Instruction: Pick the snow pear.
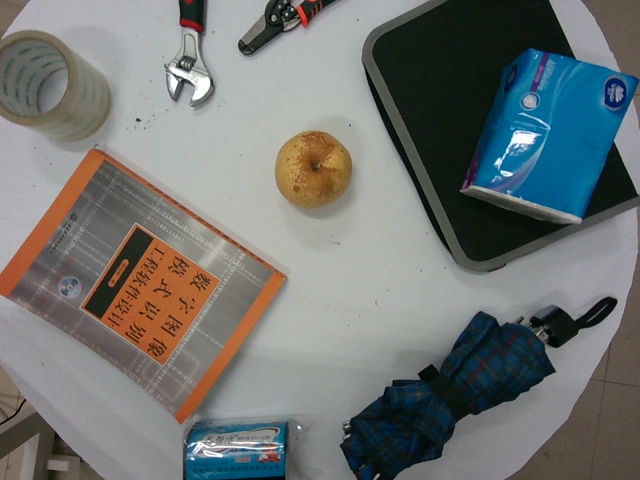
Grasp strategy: vertical